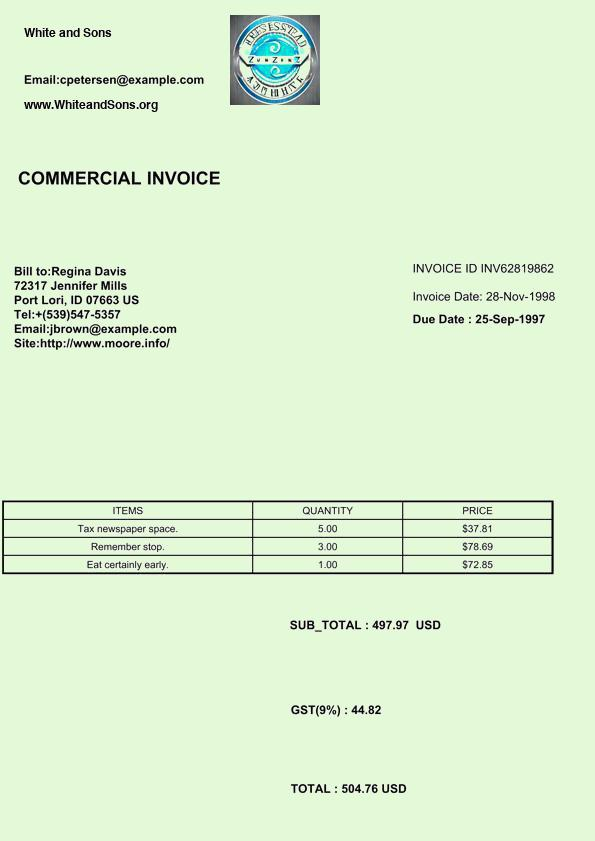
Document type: Invoice